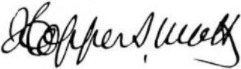
Signature of: hopper striker mott